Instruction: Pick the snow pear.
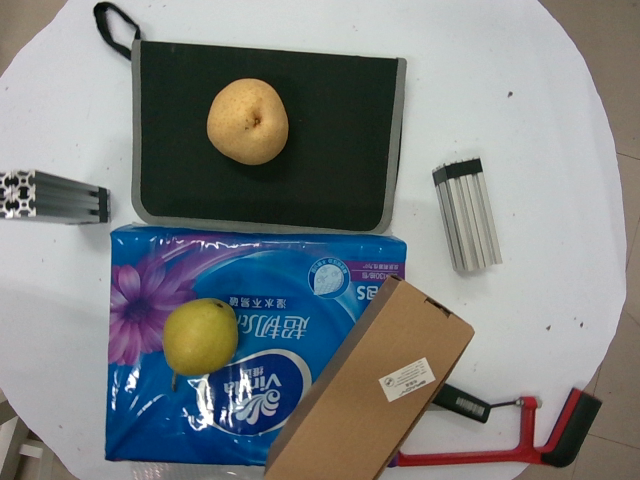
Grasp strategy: vertical